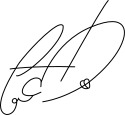
Signature of: g dragon